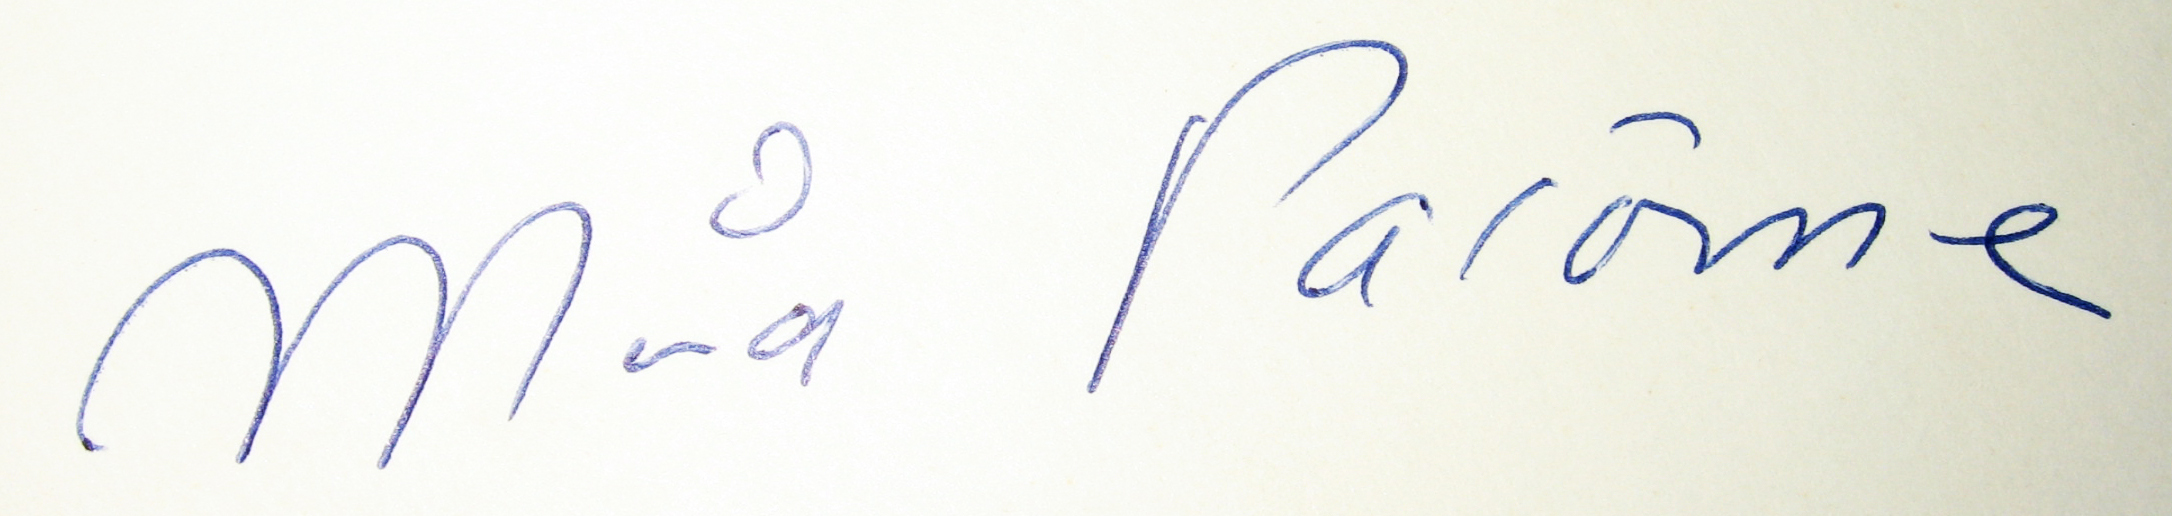
Signature of: maria pacôme